Question: What might the diagnosis be?
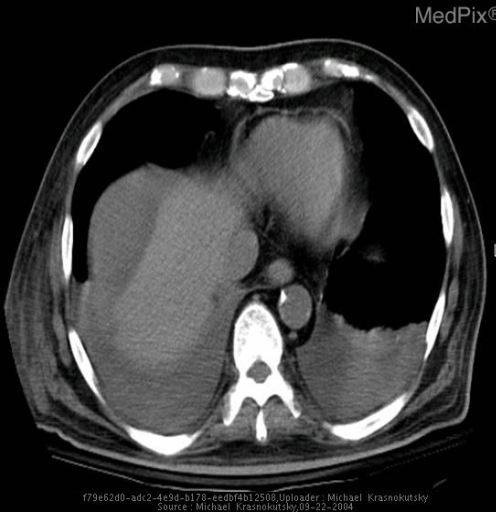
Answer: The possible diagnosis includes Pyogenic abscess
Amoebic abscess
Hematoma.